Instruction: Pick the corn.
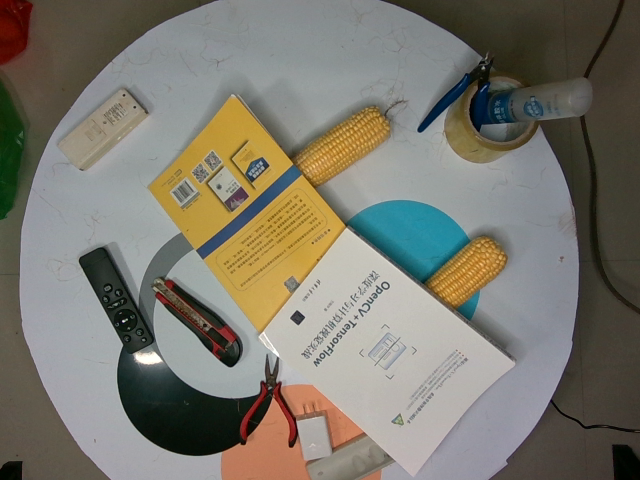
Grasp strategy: vertical